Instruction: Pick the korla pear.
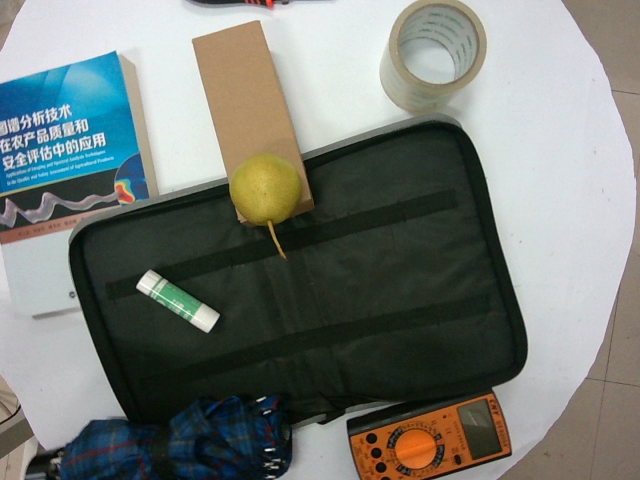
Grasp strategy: vertical